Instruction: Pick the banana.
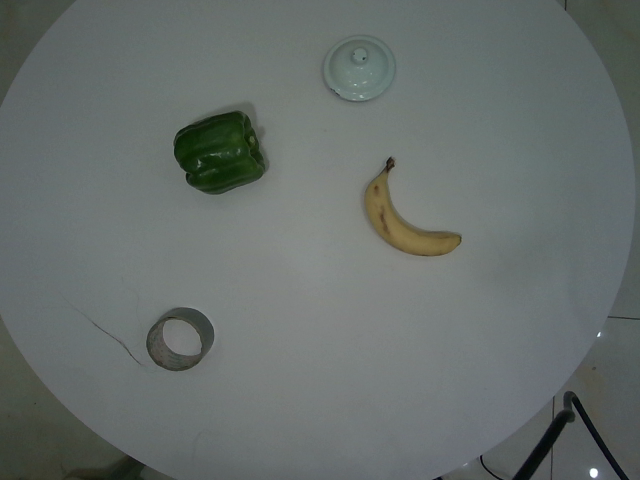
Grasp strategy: vertical